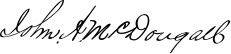
Signature of: john alexander mcdougall